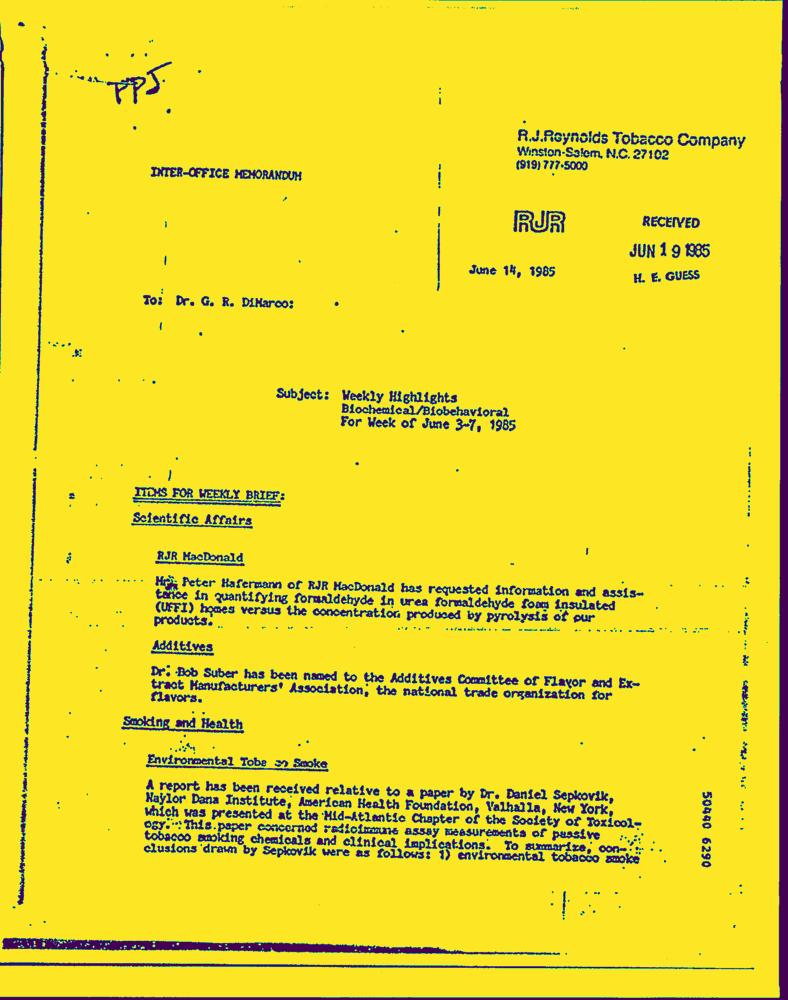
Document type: Letter-Doc